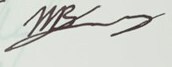
Signature of: zhan videnov